Question: Describe the condition in detail:
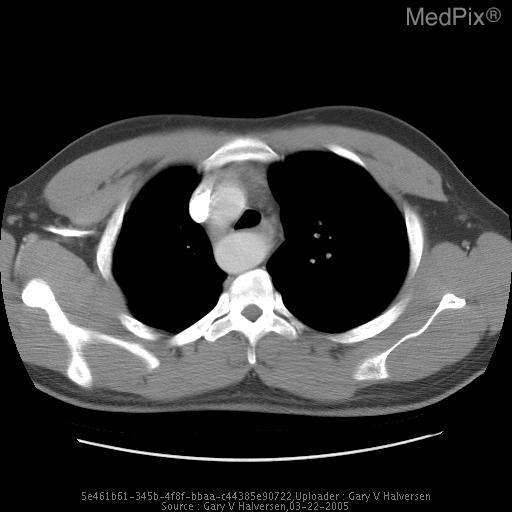
Answer: The disease is discussed as: This is the most common malformation of the aortic arch resulting in a complete vascular ring around the trachea and esophagus.The most common type of right aortic arch is right aortic arch with an aberrant left subclavian artery and it is 2-3 times more common than right arch with mirror image branching of the brachiocephalic vessels. Right arch and aberrant left subclavian artery has a 5-12% incidence of associated congenital heart disease while right arch with mirror branching of the brachiocephalic vessels has a 98% incidence of associated congenital heart disease.

Two types:
1.Origin of the left subclavian artery from a posterior aortic diverticulum from which a ductus arteriosus extends to the left pulmonary artery. The retroesophageal part of the ring is large and compression is produced by the diverticulum (Diverticulum of Kummerell).

2.Origin of the left subclavian artery from the descending aorta with a left ductus connecting the left subclavian artery to the left pulmonary artery. The retroesophageal part of the ring is small.

In both types of aberrant subclavian arteries, the vessel runs behind the esophagus.

Definitive diagnosis is now usually accomplished by CT or MRI. Both display the severity of airway narrowing and the retro-esophageal aberrant artery.Both demonstrate the large aortic diverticulum invariably at the site of airway compression with an aberrant left subclavian artery.